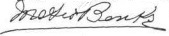
Signature of: mateo banks